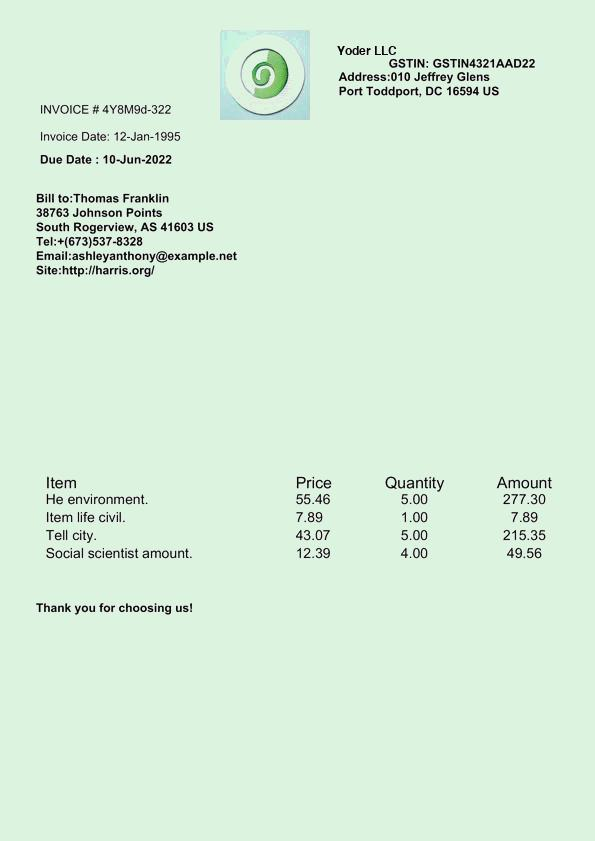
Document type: Invoice